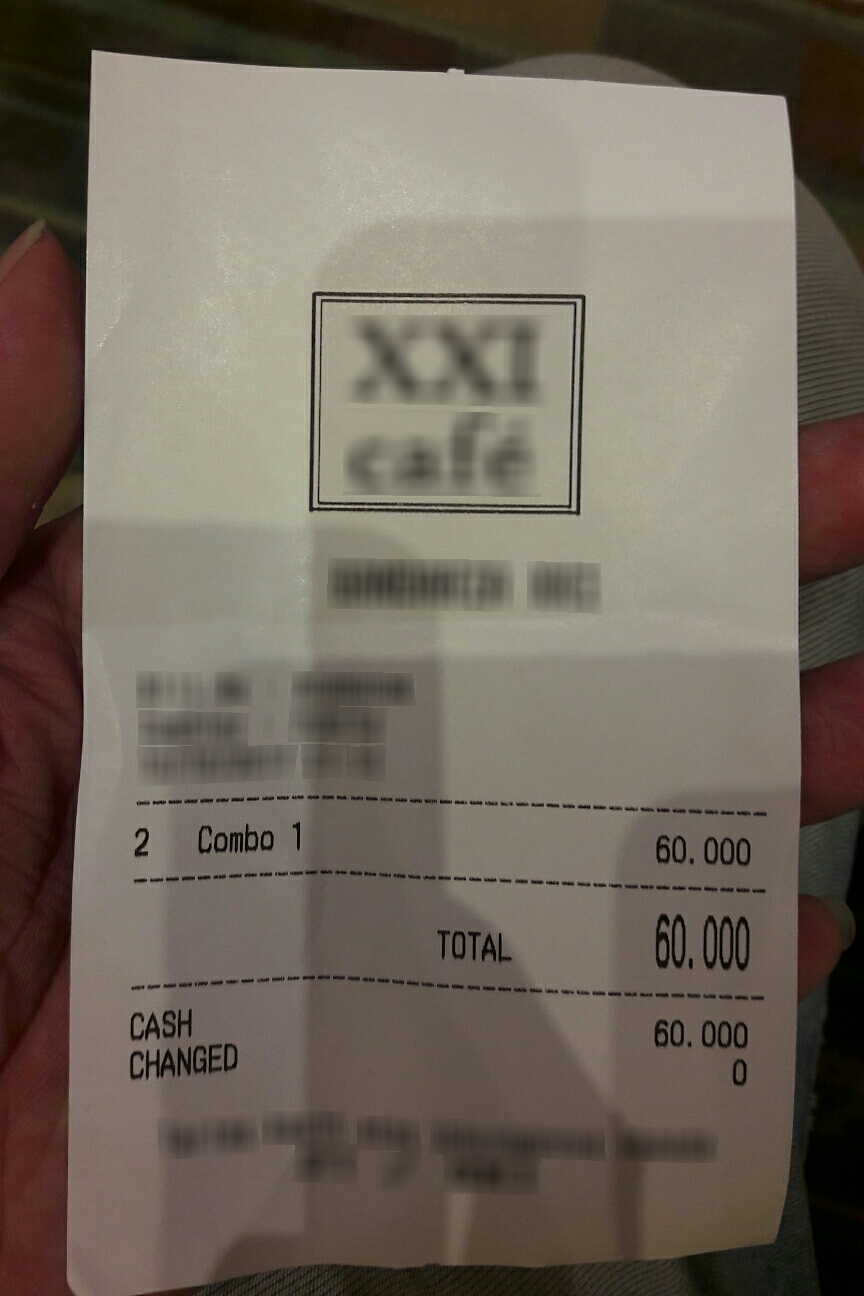
Number of items: 3
Total: 60.000
OCR text regions:
text: 2
text: Combo
text: 1
text: 60.000
text: TOTAL
text: 60.000
text: CASH
text: 60.000
text: CHANGED
text: 0